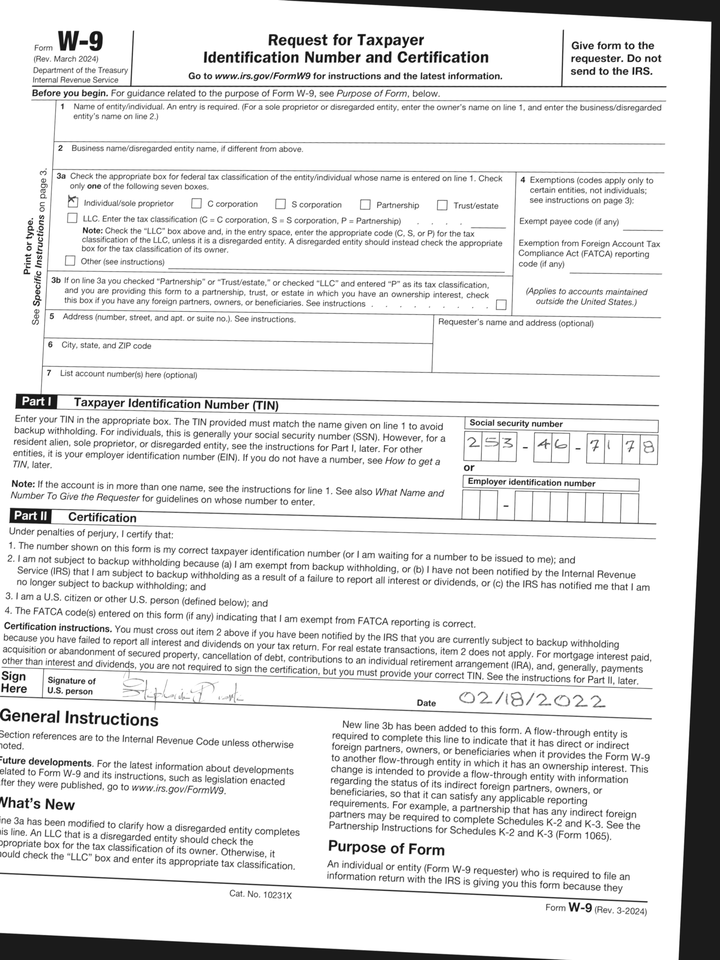
cbx: yes
ssn: 253467178
sdt: 02/18/2022